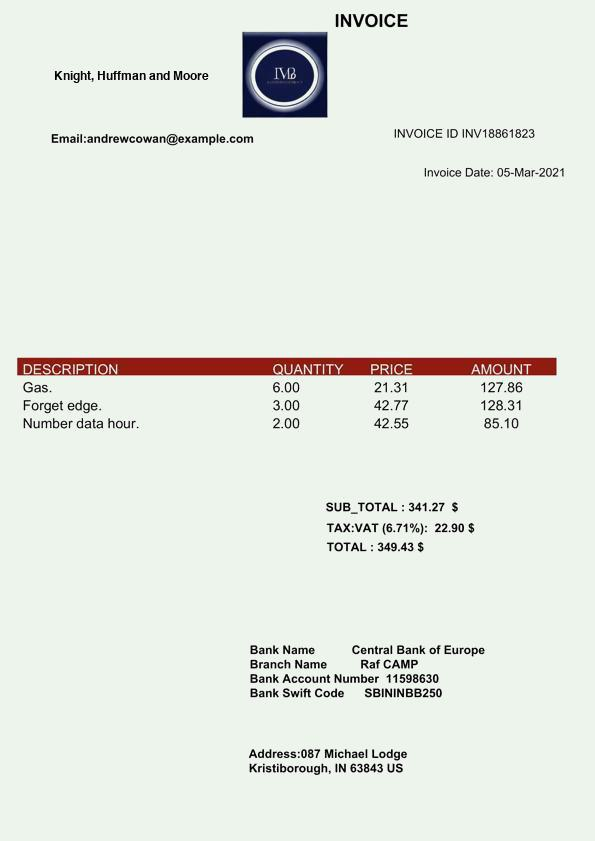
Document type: Invoice